Question: What are the imaging findings?
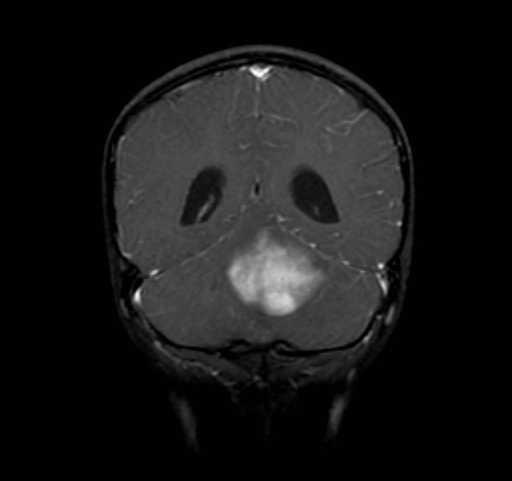
Answer: The imaging shows Large, solid mass in the left cerebellar hemisphere with ill-defined margins and significant surrounding T2 signal abnormality representing vasogenic edema.  This exerts mass effect upon and displaces the 4th ventricle.  Mild hydrocephalus.  Diffuse, heterogeneous enhancement following IV gadolinium infusion.  CT scan demonstrates a notably low attenuation mass, and inferior displacement of the cerebellar tonsils to the level of the foramen magnum. Coronal post-gad T1 demonstrates heterogenously-enhancing solid posterior fossa mass with somewhat indistinct margins..